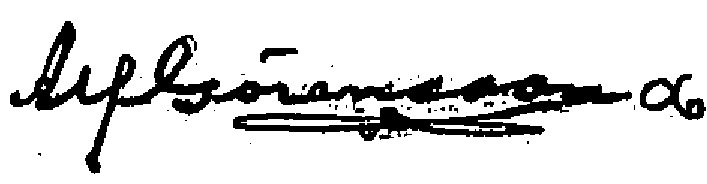
Signature of: alfred göransson